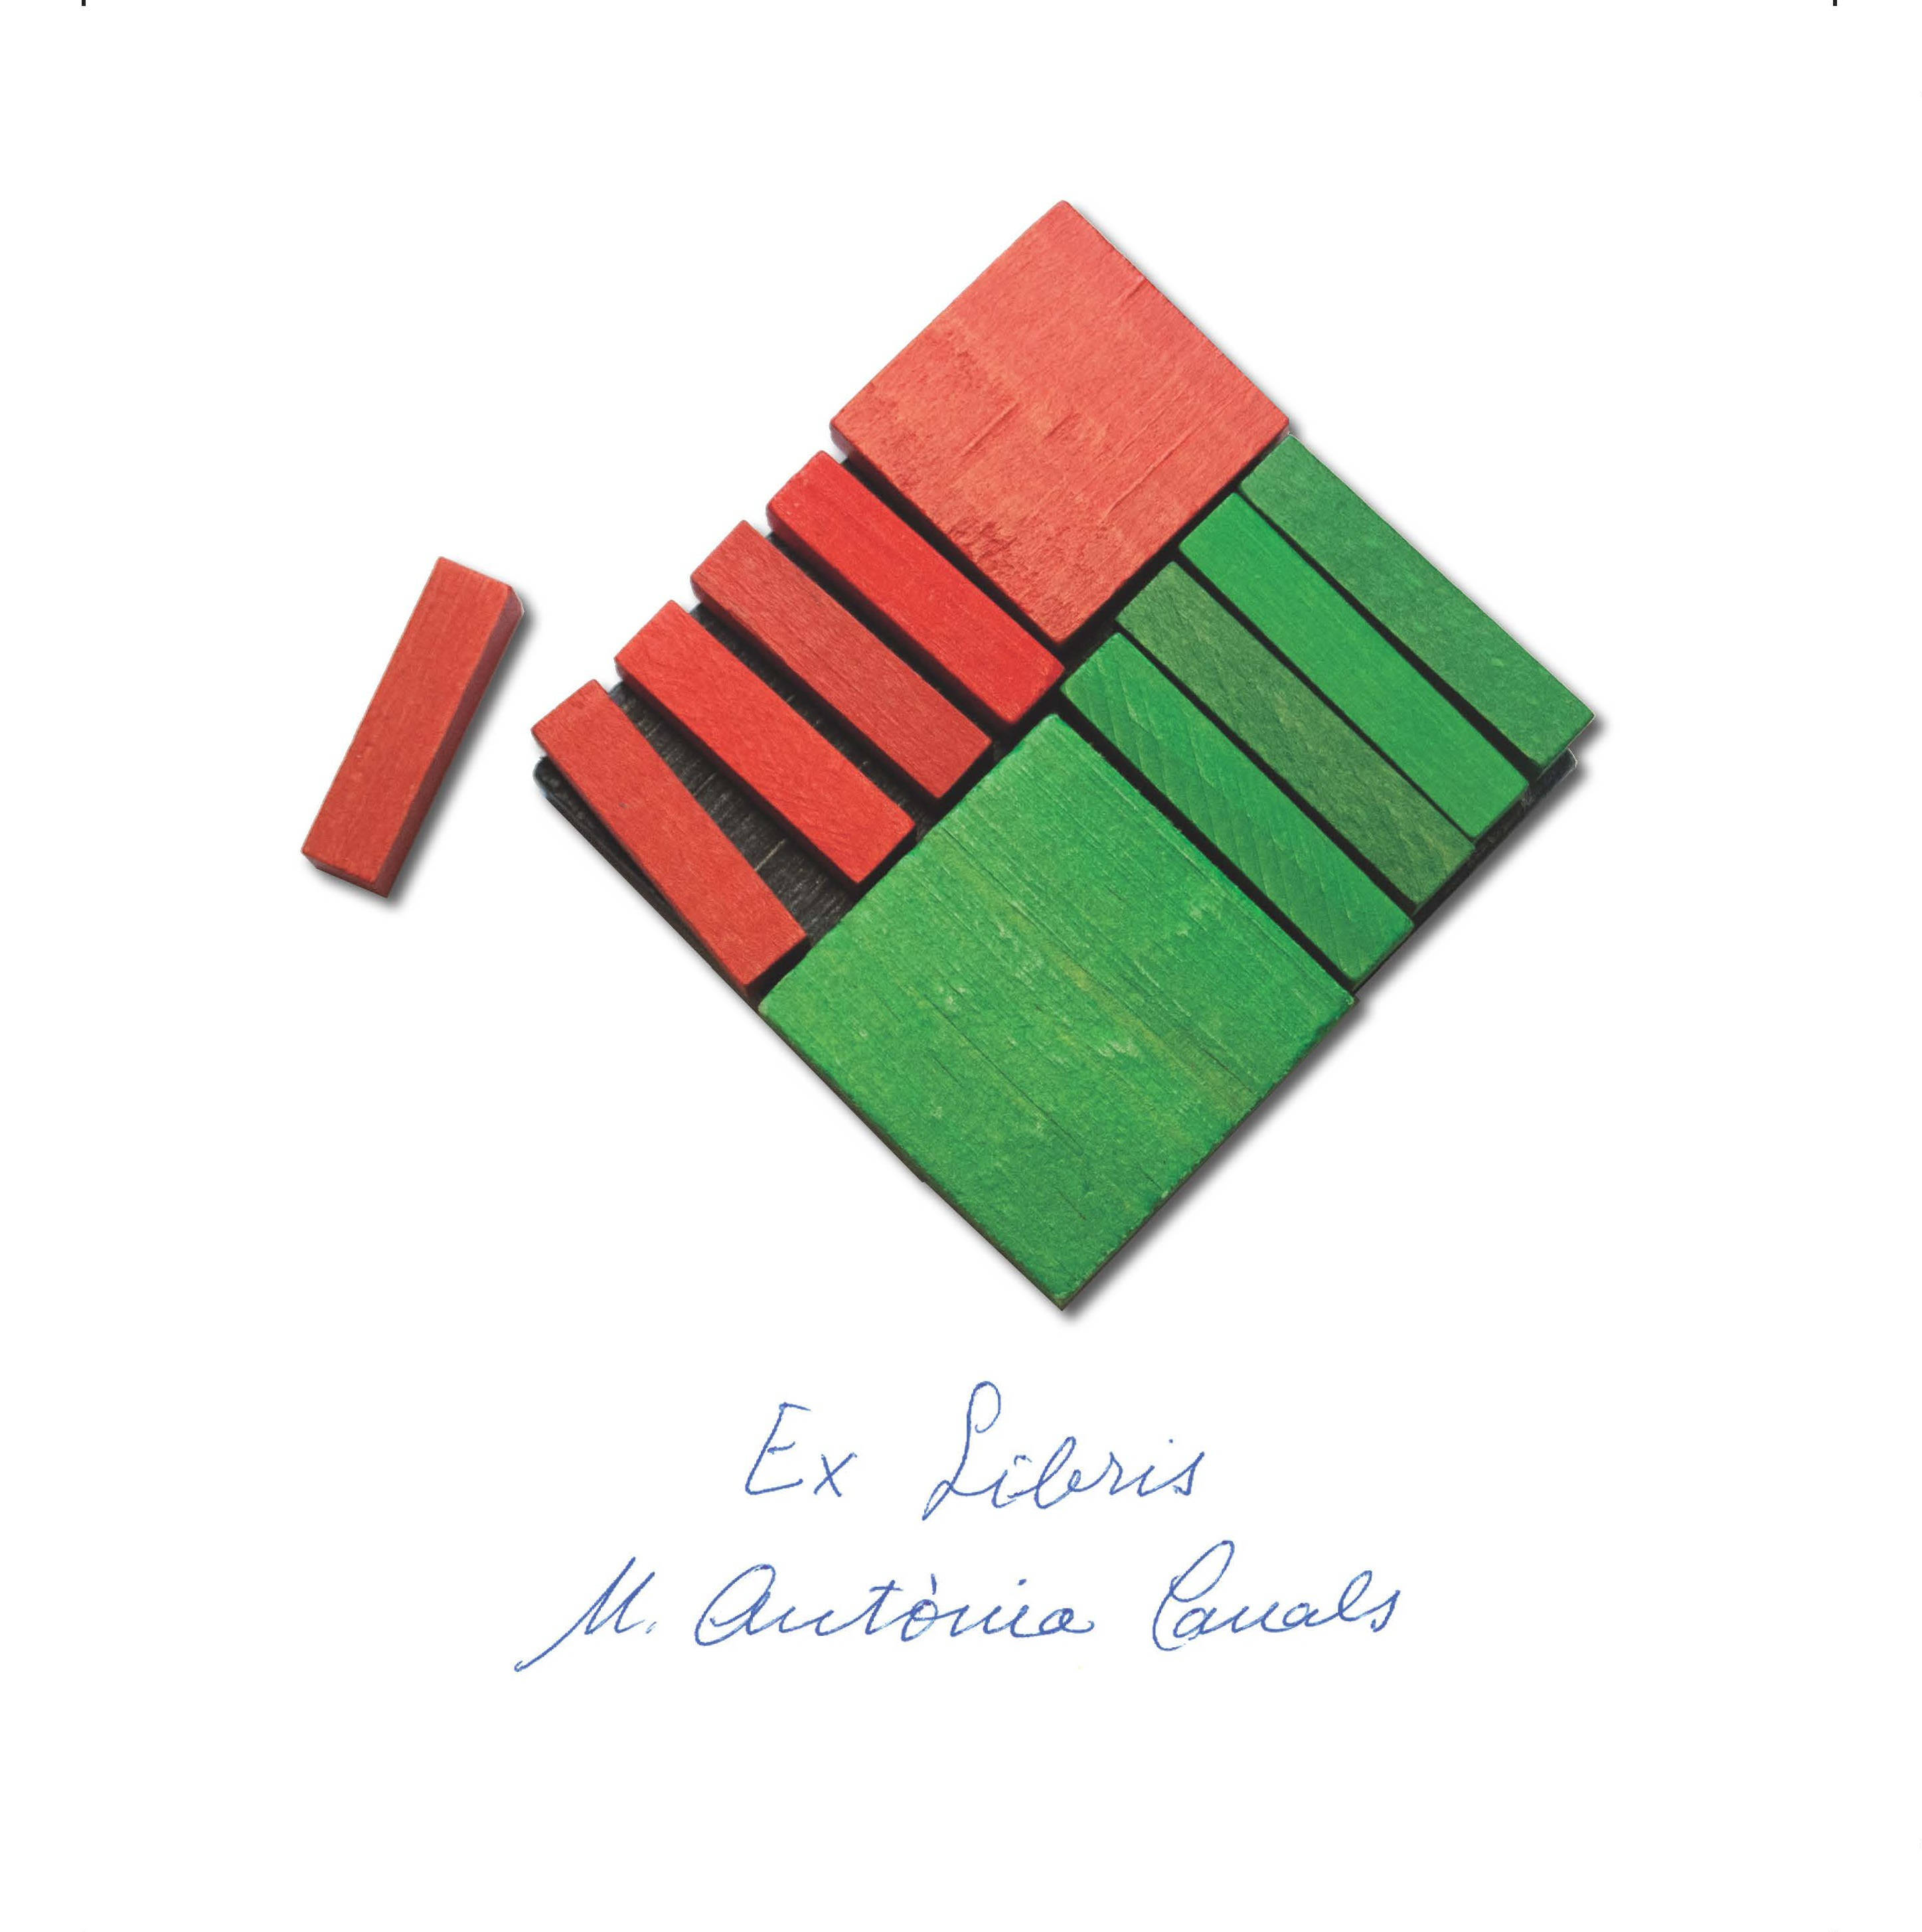
Signature of: maria antònia canals i tolosa